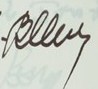
Signature of: vassil mihajlov